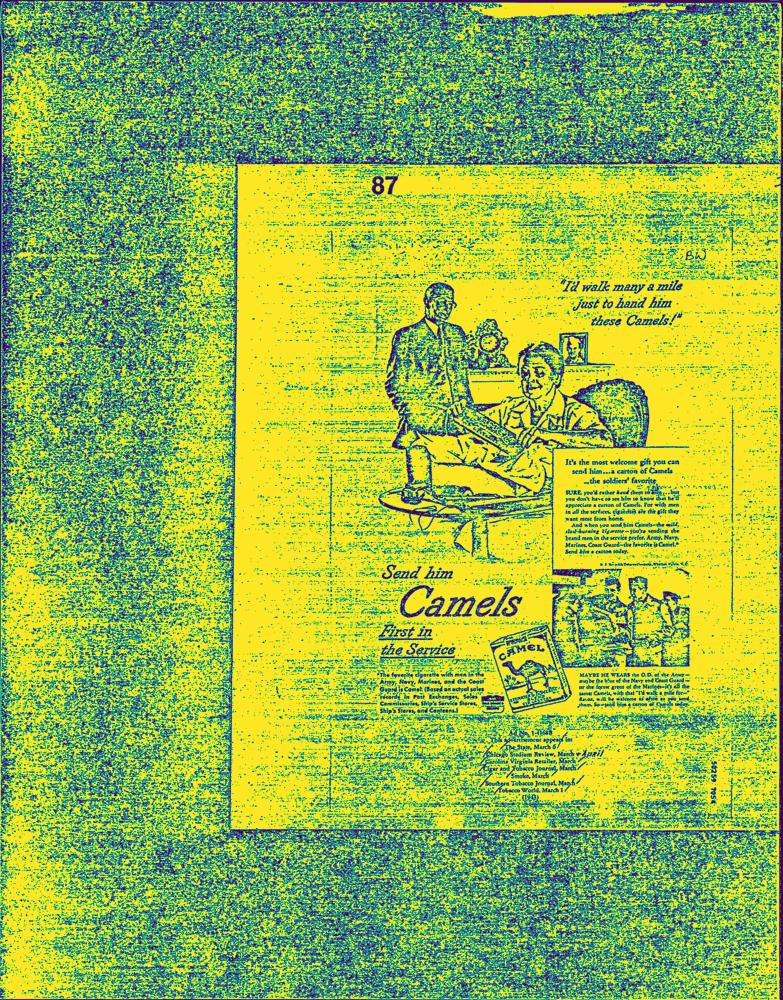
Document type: AD